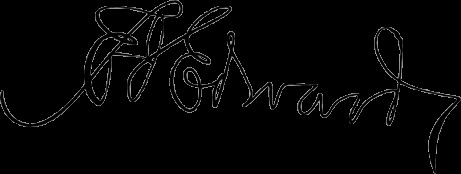
Signature of: edward irving edwards